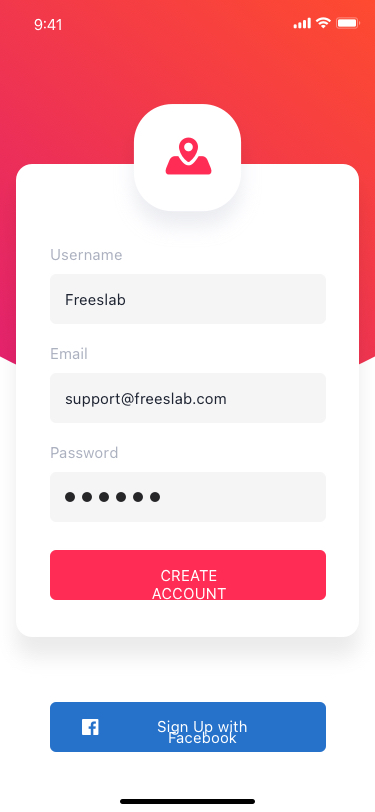
Text in this UI design:
Email
support@freeslab.com
Username
Freeslab
Password
Create account
Sign Up with Facebook